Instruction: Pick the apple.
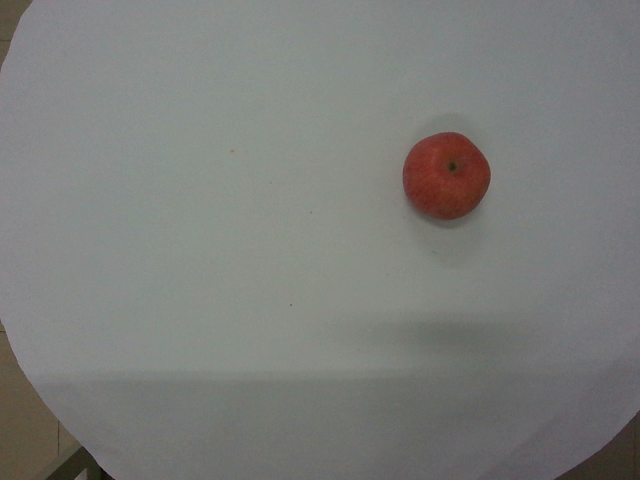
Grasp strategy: vertical